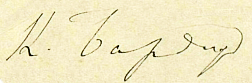
Signature of: kondrat bardizh